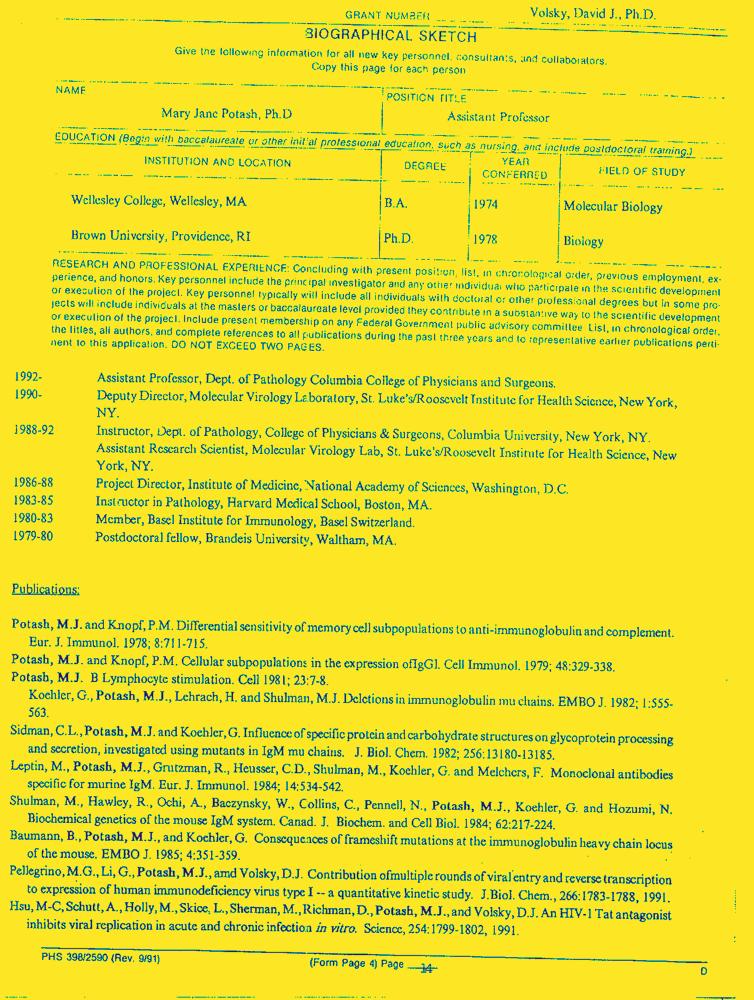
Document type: Resume-Doc